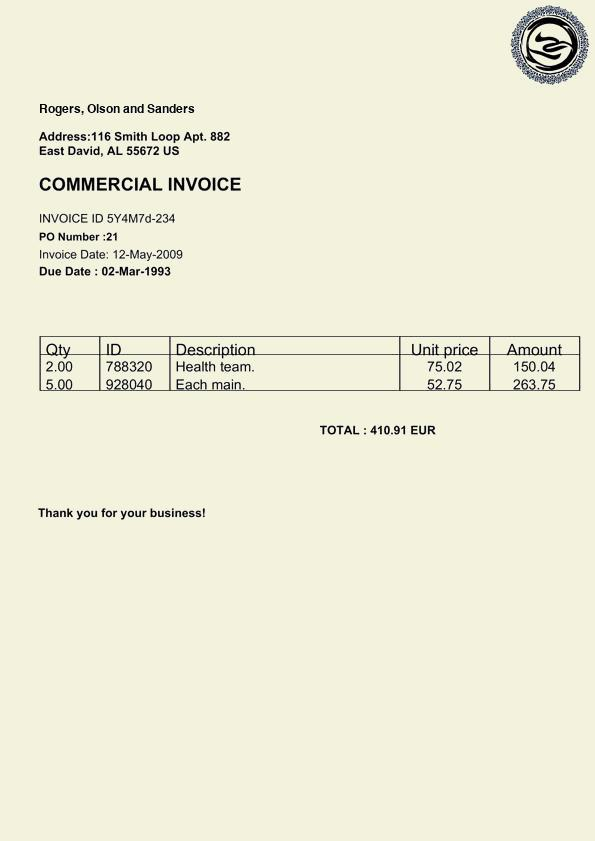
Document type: Invoice